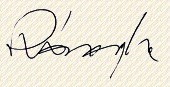
Signature of: miklós rónaszegi